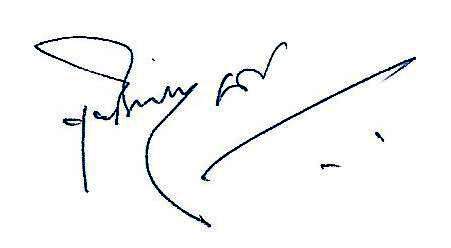
Signature of: panchanan nayak